Question: What is the main concern?
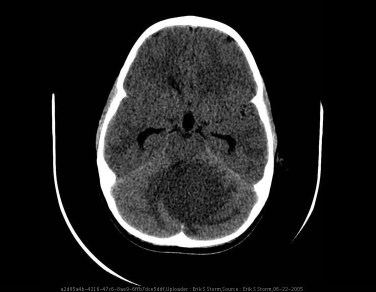
Answer: The findings suggest Large, solid mass in the left cerebellar hemisphere with ill-defined margins and significant surrounding T2 signal abnormality representing vasogenic edema.  This exerts mass effect upon and displaces the 4th ventricle.  Mild hydrocephalus.  Diffuse, heterogeneous enhancement following IV gadolinium infusion.  CT scan demonstrates a notably low attenuation mass, and inferior displacement of the cerebellar tonsils to the level of the foramen magnum.. Mid-posterior fossa axial CT slice demonstrates large hypoattenuating mass and vasogenic edema displacing the 4th ventricle anteriorly and to the right.. The patient might have a history of His mother provides a history of increasing headaches over past month, gait disturbances, and possible seizure activity..